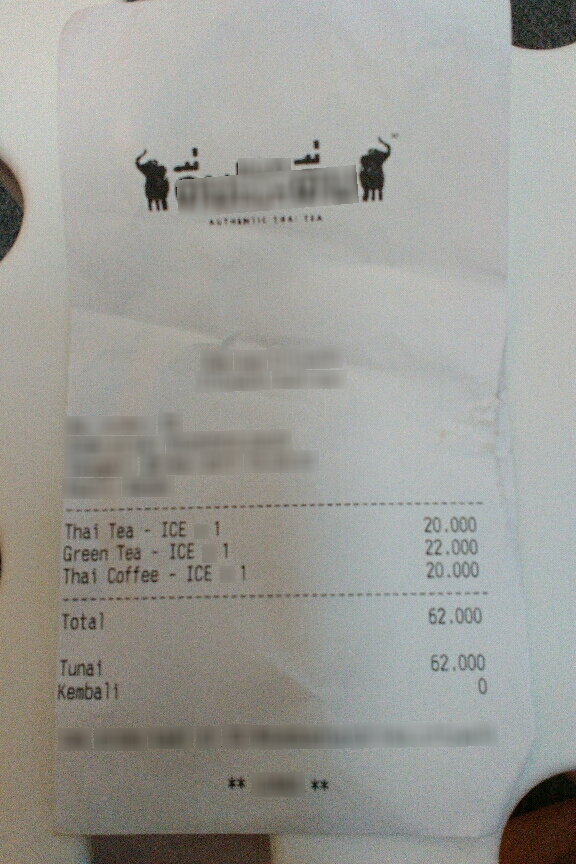
Number of items: 3
Total: 62.000
OCR text regions:
text: Total
text: 62.000
text: Tunai
text: 62.000
text: Kembali
text: 0
text: Thai
text: Tea
text: -
text: ICE
text: 1
text: 20.000
text: Green
text: Tea
text: ICE
text: 1
text: 22.000
text: Thai
text: Coffee
text: ICE
text: 1
text: 20.000